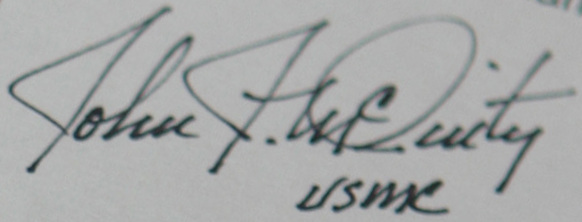
Signature of: john j mcginty iii